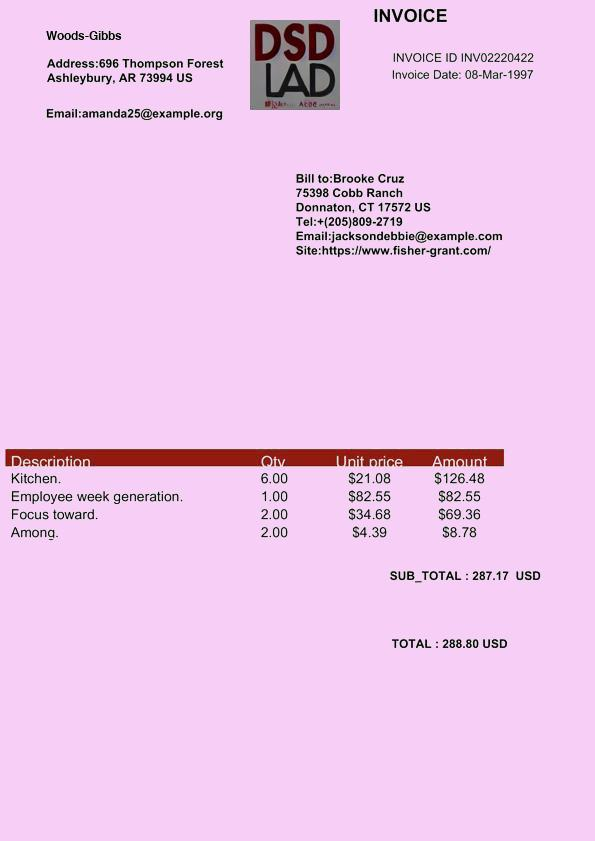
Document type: Invoice